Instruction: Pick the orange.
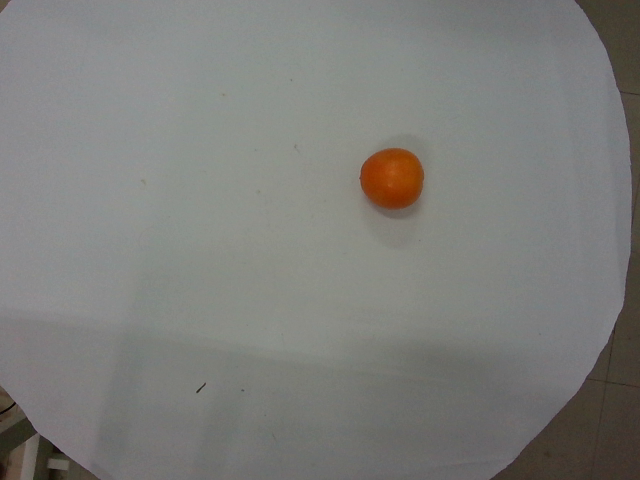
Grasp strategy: vertical